Question: What appears to be the issue?
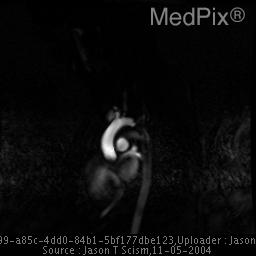
Answer: The findings suggest The study revealed a standard three-vessel arch with the brachiocephalic artery being the first great vessel, the left common carotid being the second vessel, and the left subclavian artery being the third vessel. Just proximal to the takeoff of the left subclavian artery is a significant web across the lumen of the aortic. This aortic web is seen to cause significant obstruction of flow through the aorta. A momentary delay was seen before blood flow was seen distal to the obstruction.  A central post-stenotic jet was seen traveling through the thoracic aorta to below the level of the diaphragm. No obvious collateral blood vessels are noted throughout the thoracic aorta. No other cardiac abnormalities were identified.. Just proximal to the takeoff of the left subclavian artery is a significant web across the lumen of the aortic. This aortic web is seen to cause significant obstruction of flow through the aorta. A momentary was seen delay before blood flow was seen distal to the obstruction.  A central post-stenotic jet was seen traveling through the thoracic aorta to below the level of the hemidiaphragm. No obvious collateral blood vessels are noted throughout the thoracic aorta. No other cardiac abnormalities were identified.. The patient might have a history of This case is based on a 3 year old female who at the age of 18 months underwent surgical resection with end-to-end repair of a mild preductal coarctation of the aorta just proximal to the left subclavian artery take-off..